Question: What might the diagnosis be?
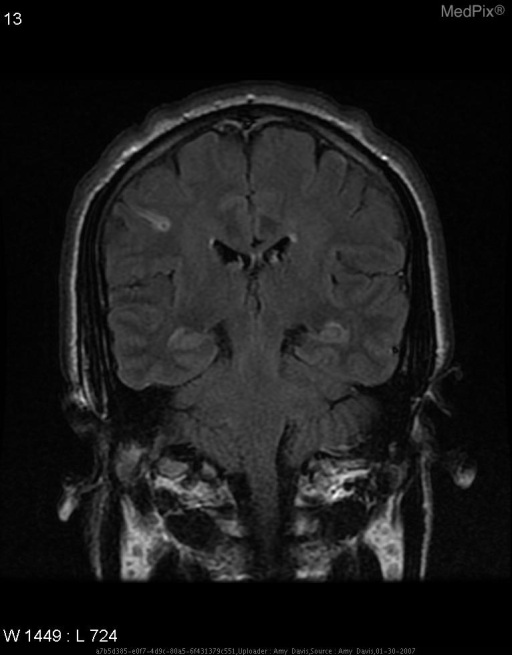
Answer: The possible diagnosis includes Transient Ischemic Attack
Focal infection
Meningo-encephalitis.